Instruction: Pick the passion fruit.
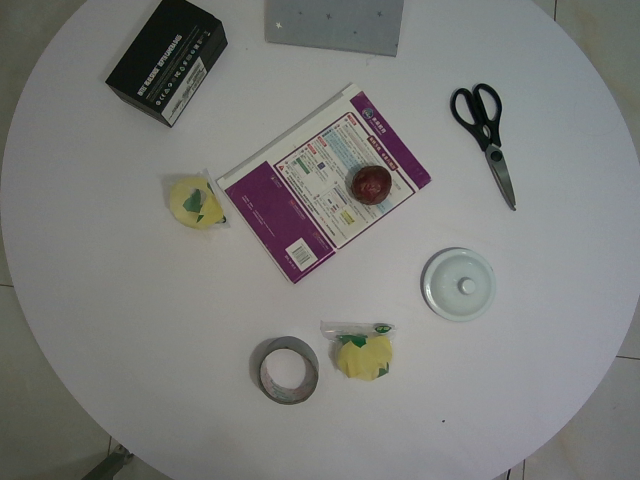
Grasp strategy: vertical